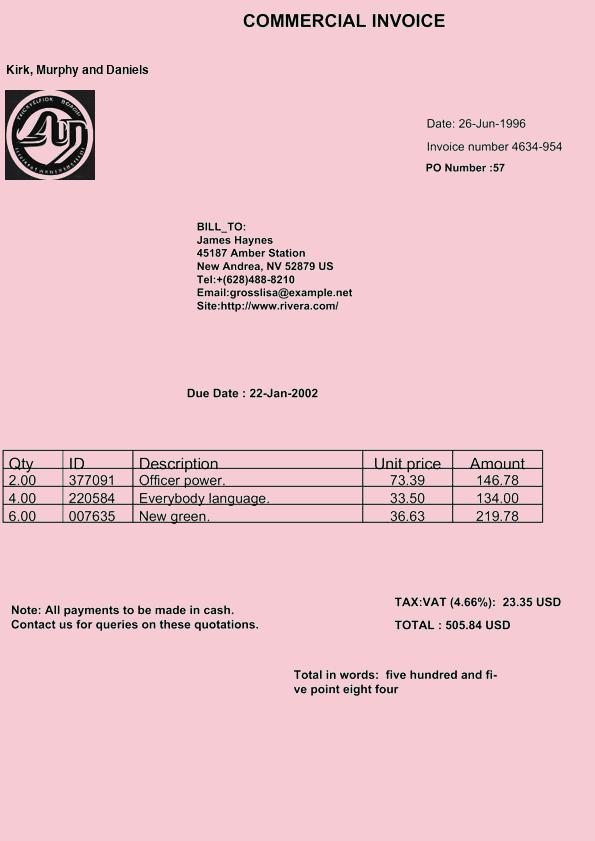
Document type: Invoice